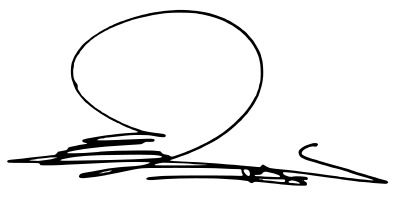
Signature of: muhsin al mandalawi